Question: How does the patient history play a role?
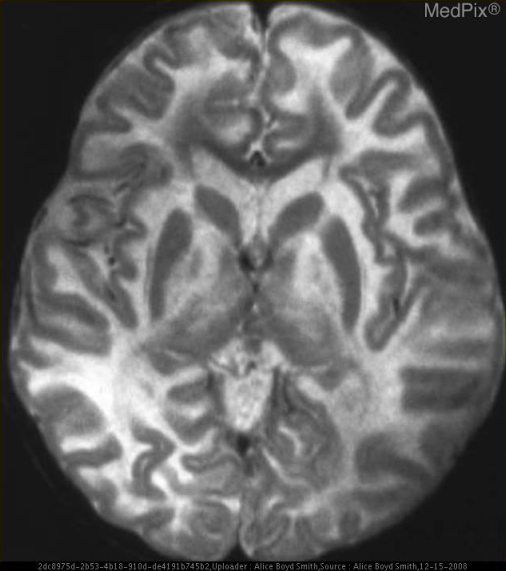
Answer: The patient's history of 2 y.o. girl whose parents noted irritability in early neonatal course.  This improved by 5 months of age when patient was noted to be hypotonic.

She was also diagnosed in infancy with cortical blindness and has developmentally delay.  Head size noted to be large. is key in understanding the case.